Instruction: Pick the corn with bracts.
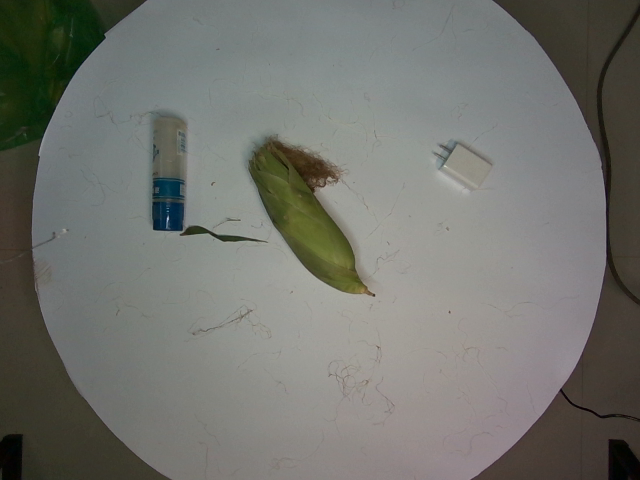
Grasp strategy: vertical